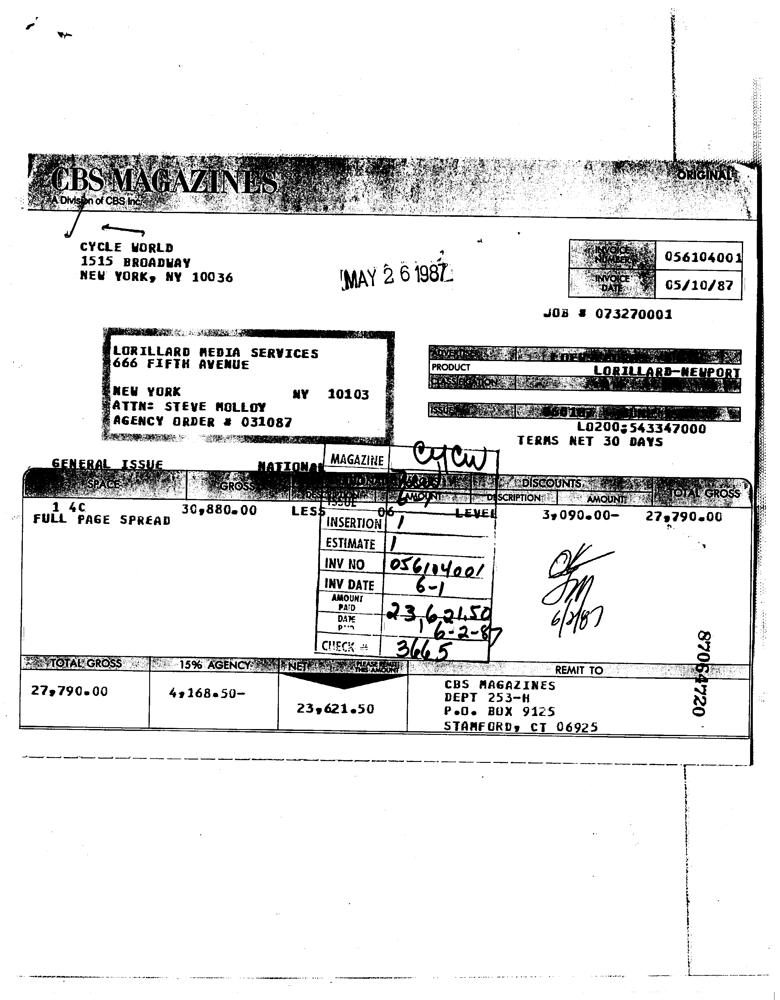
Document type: Invoice